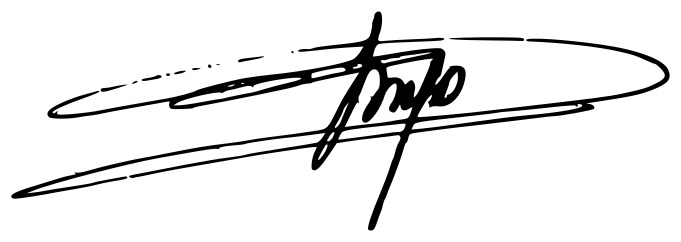
Signature of: manuel de irujo ollo